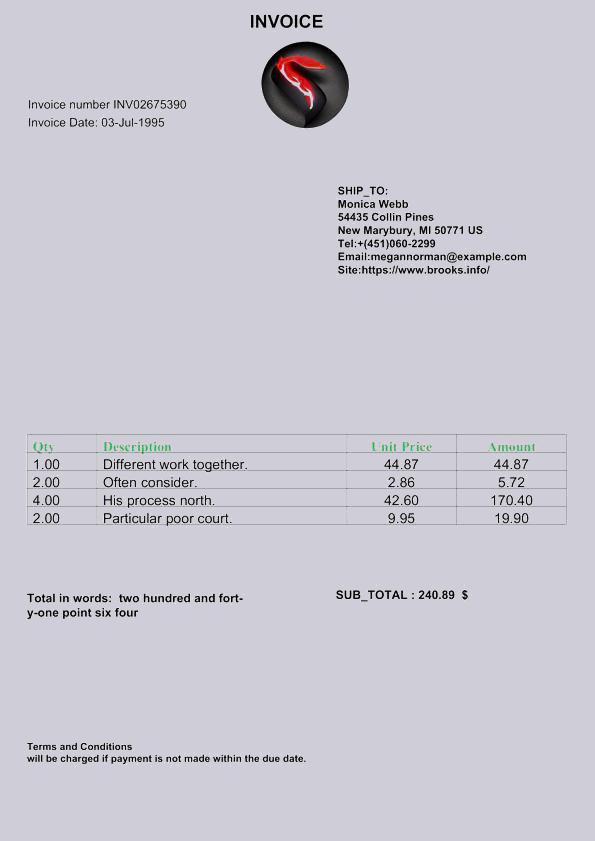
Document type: Invoice